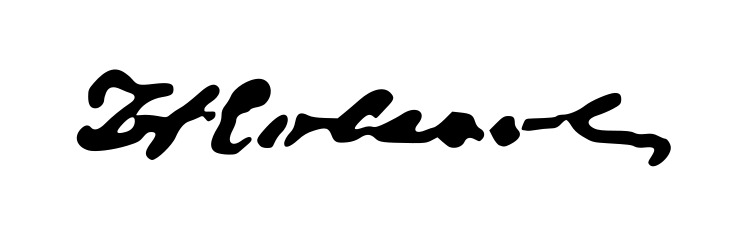
Signature of: yosif kovatshev